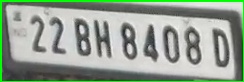
License plate number: 22 BH 8408D